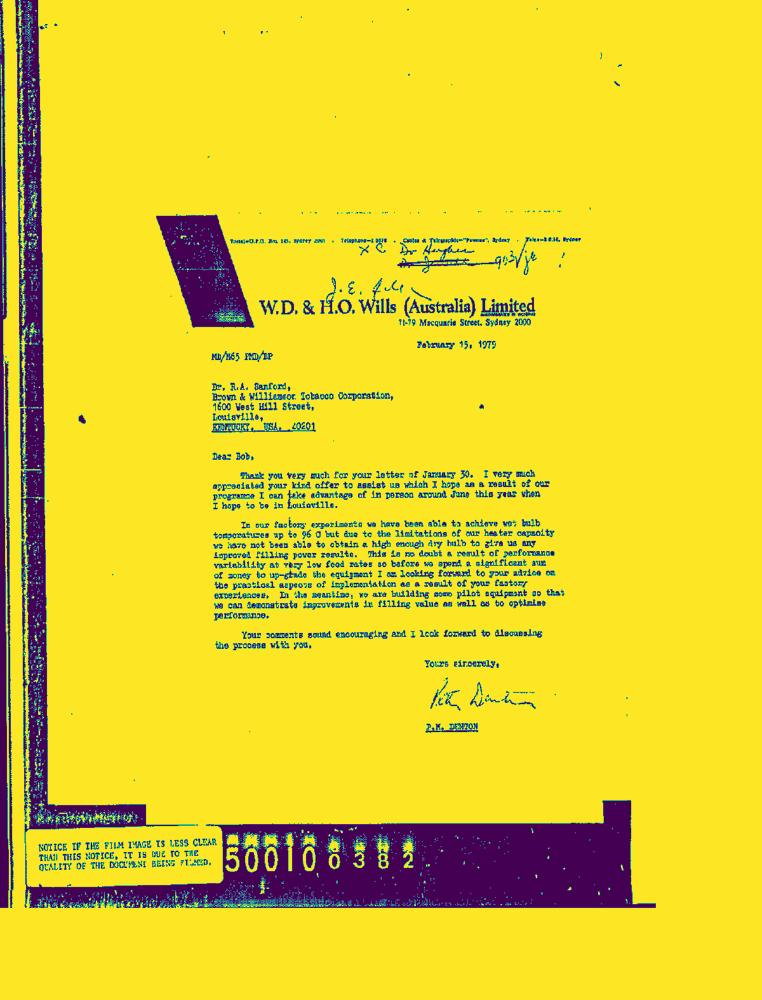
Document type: Letter-Doc